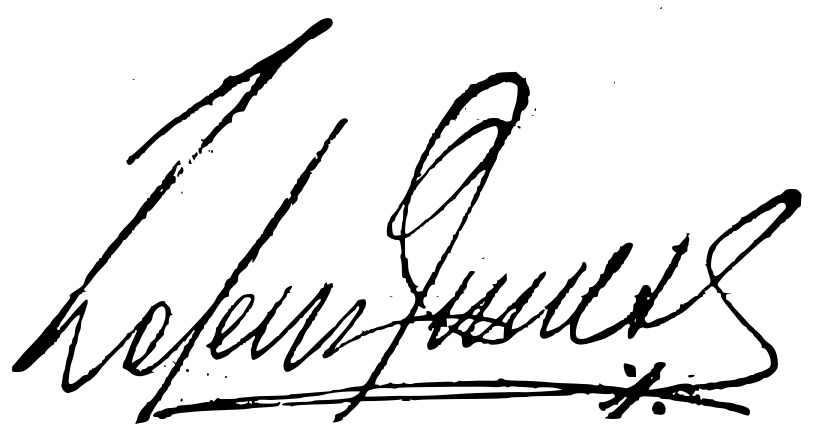
Signature of: rogério nunes